Question: What could the diagnosis suggest?
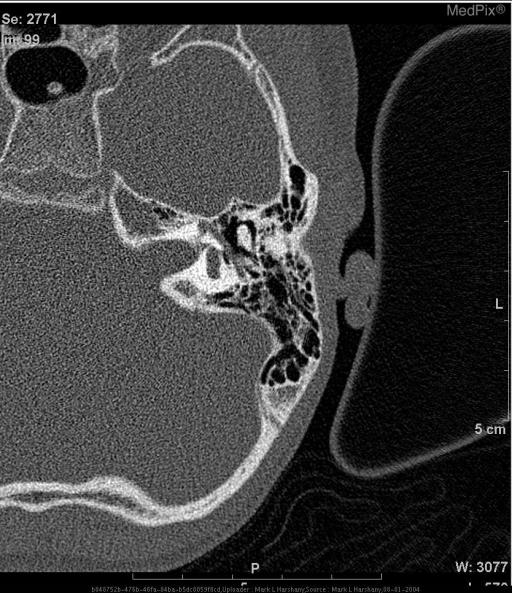
Answer: The possible diagnosis includes Mondini Deformity.
Large vestibular aqueduct syndrome (can be isolated only to vestibular aqueduct or can be associated with cochlear and vestibular dysplasia)
Cochlear hypoplasia (associated with one large cavity between coclea and vestibule)
Michel's Aplasia (complete lack of formation.  Cock's Deformity).
Pendred syndrome..